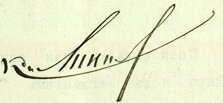
Signature of: konstantin kalinin